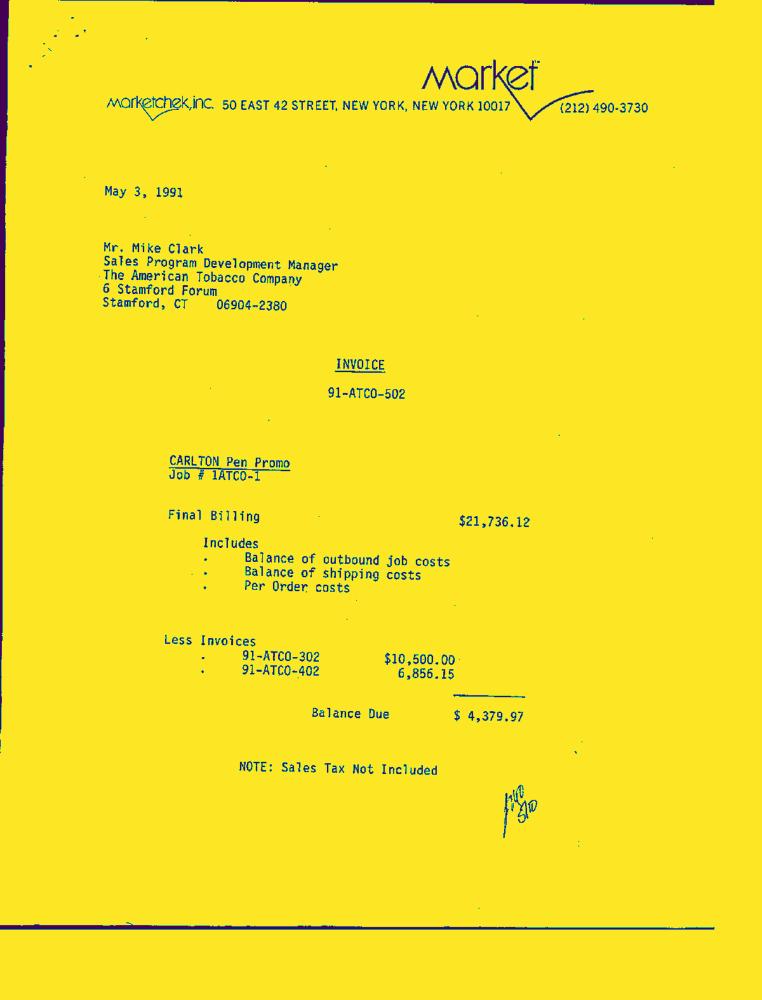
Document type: Invoice-Doc